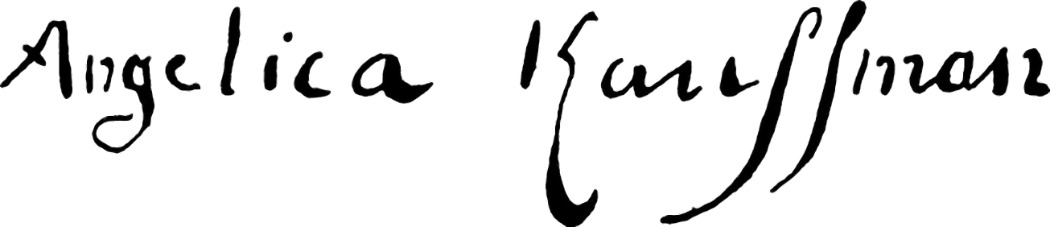
Signature of: angelica kauffmann